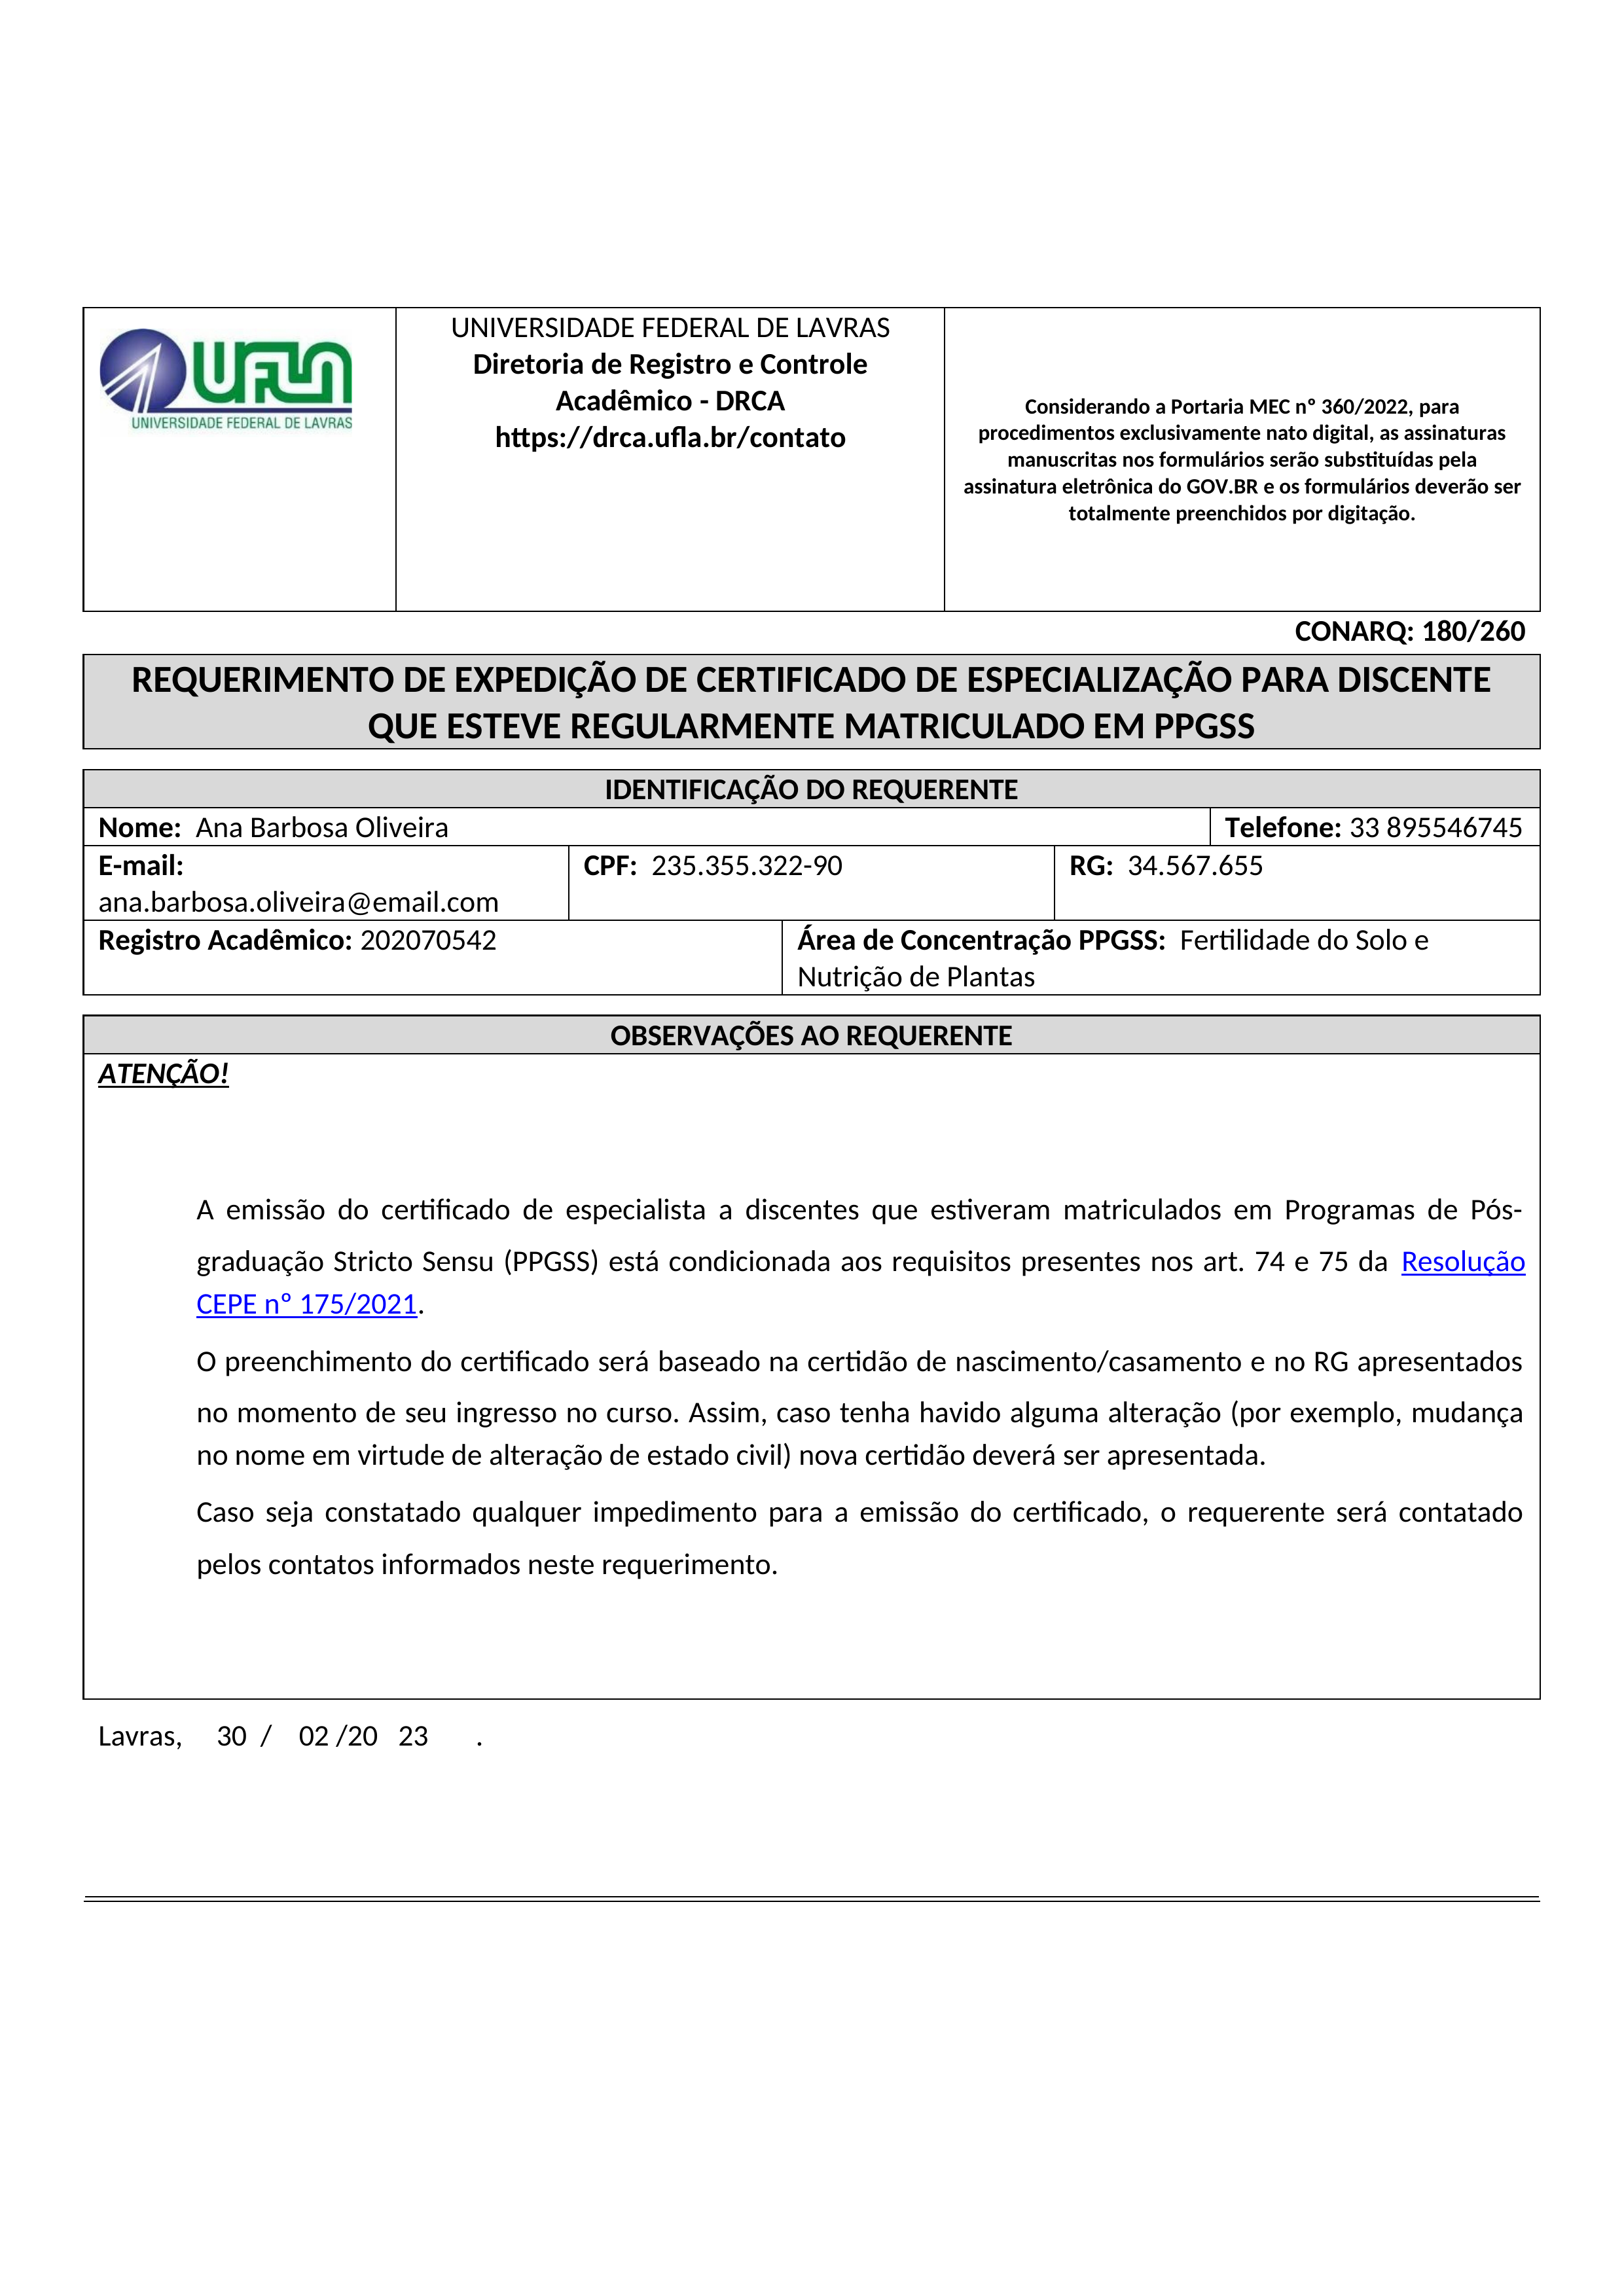
UNIVERSIDADE FEDERAL DE LAVRAS
UFLA
Diretoria de Registro e Controle Acadêmico - DRCA
Considerando a Portaria MEC nº 360/2022, para procedimentos exclusivamente nato digital, as assinaturas manuscritas nos formulários serão substituídas pela assinatura eletrônica do GOV.BR e os formulários deverão ser totalmente preenchidos por digitação.
UNIVERSIDADE FEDERAL DE LAVRAS
https://drca.ufla.br/contato
CONARQ: 180/260
REQUERIMENTO DE EXPEDIÇÃO DE CERTIFICADO DE ESPECIALIZAÇÃO PARA DISCENTE QUE ESTEVE REGULARMENTE MATRICULADO EM PPGSS
IDENTIFICAÇÃO DO REQUERENTE
Telefone:
33 895546745
Nome:
Ana Barbosa Oliveira
E-mail:
ana.barbosa.oliveira@email.com
CPF:
235.355.322-90
RG:
34.567.655
Area de Concentracado PPGSS:
Fertilidade do Solo e Nutrição de Plantas
Registro Acadêmico:
202070542
OBSERVAÇÕES AO REQUERENTE
ATENÇÃO!
A emissão do certificado de especialista a discentes que estiveram matriculados em Programas de Pós- graduação Stricto Sensu (PPGSS) está condicionada aos requisitos presentes nos art. 74 e 75 da Resolução CEPE nº 175/2021.
O preenchimento do certificado será baseado na certidão de nascimento/casamento e no RG apresentados no momento de seu ingresso no curso. Assim, caso tenha havido alguma alteração (por exemplo, mudança no nome em virtude de alteração de estado civil) nova certidão deverá ser apresentada.
Caso seja constatado qualquer impedimento para a emissão do certificado, o requerente será contatado pelos contatos informados neste requerimento.
Lavras, 30/02/2023.